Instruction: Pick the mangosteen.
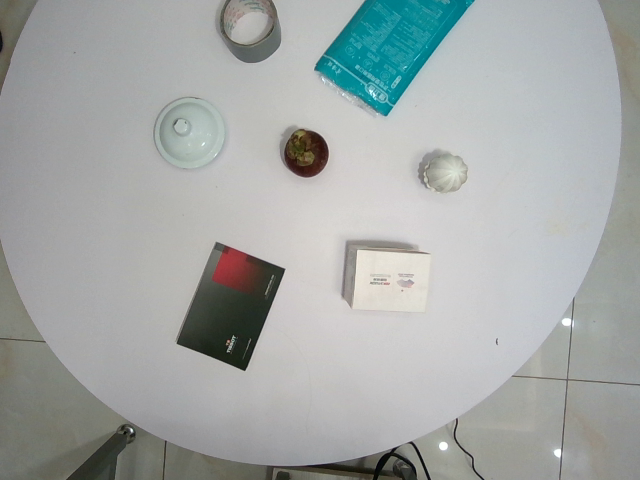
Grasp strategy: vertical